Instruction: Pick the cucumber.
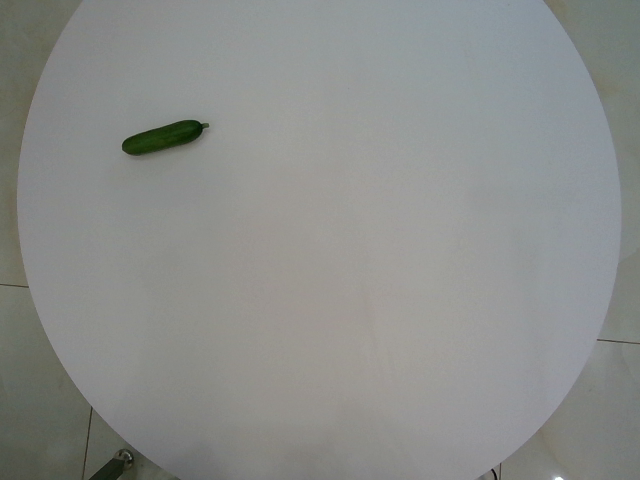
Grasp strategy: vertical